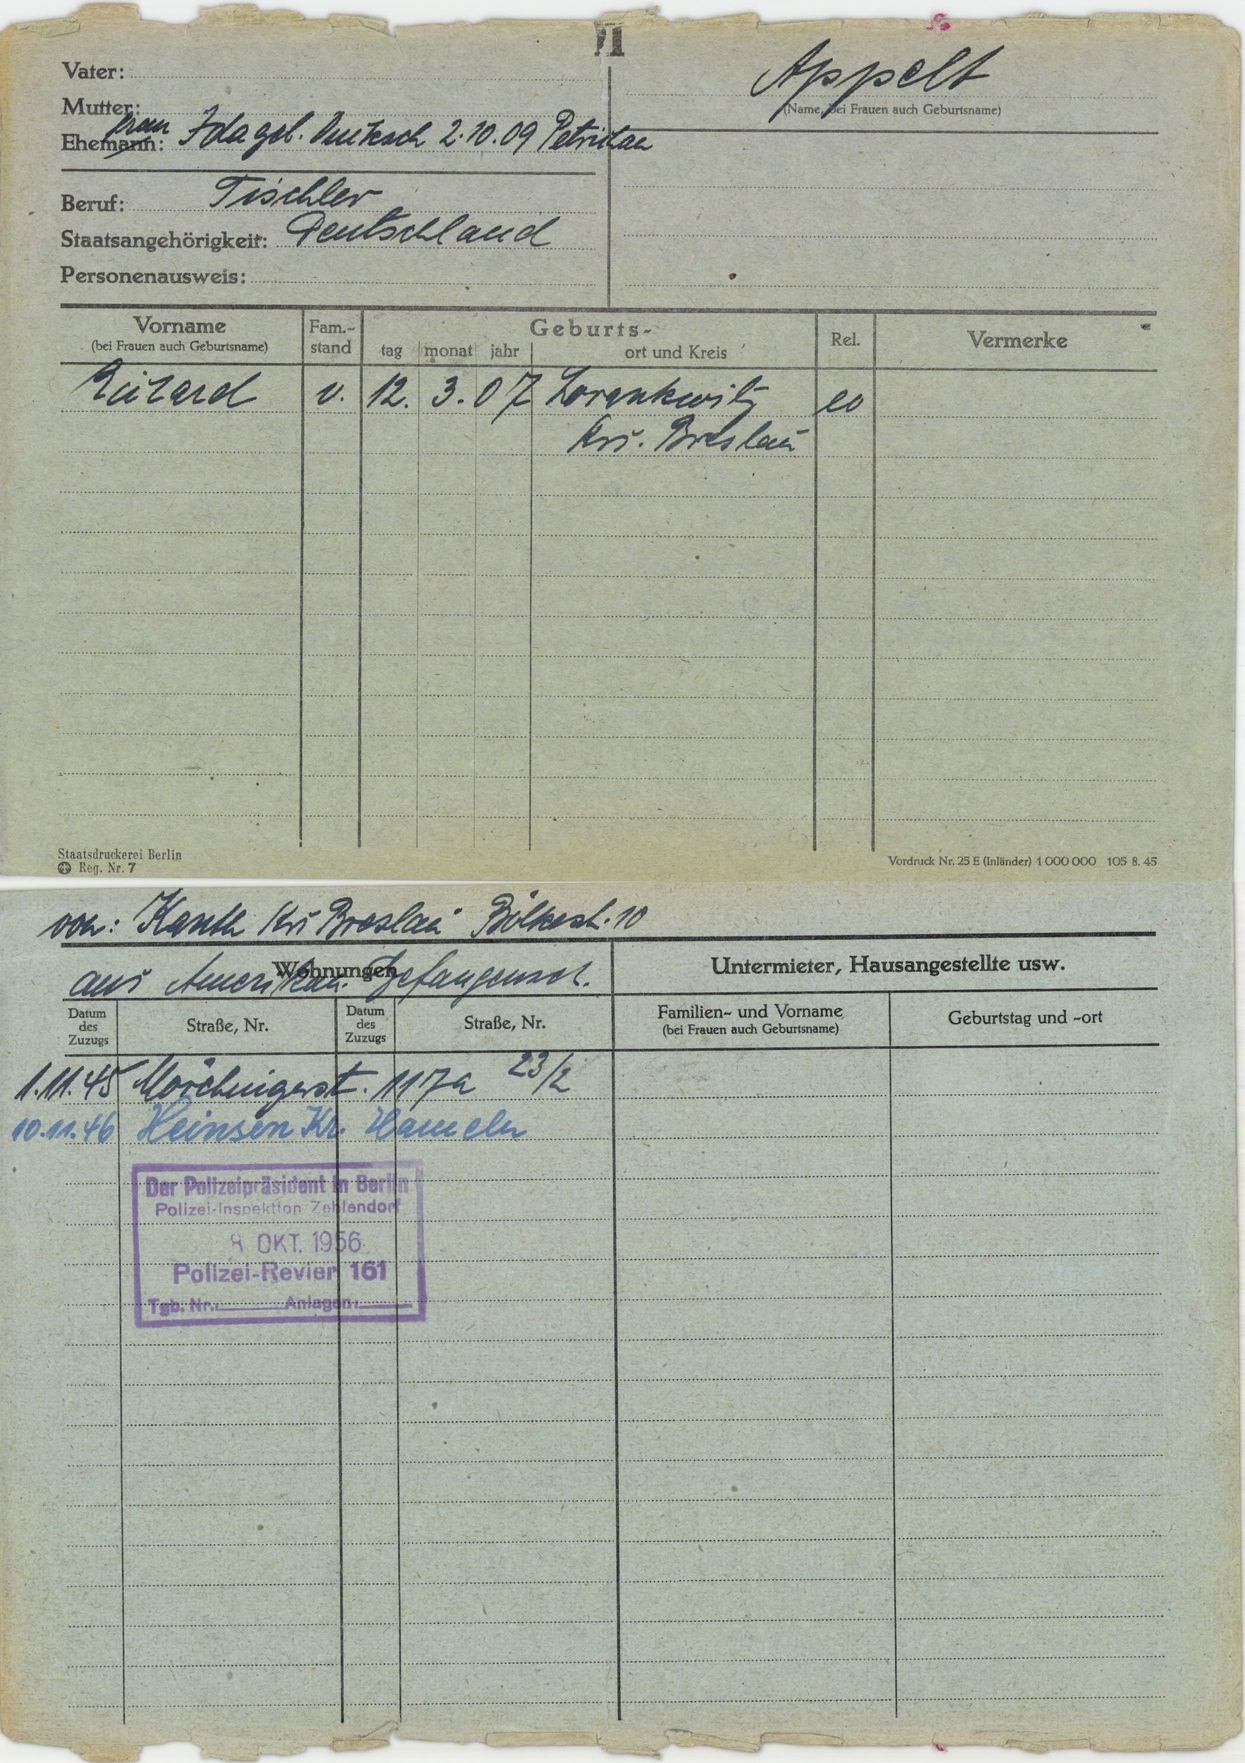
Appelt